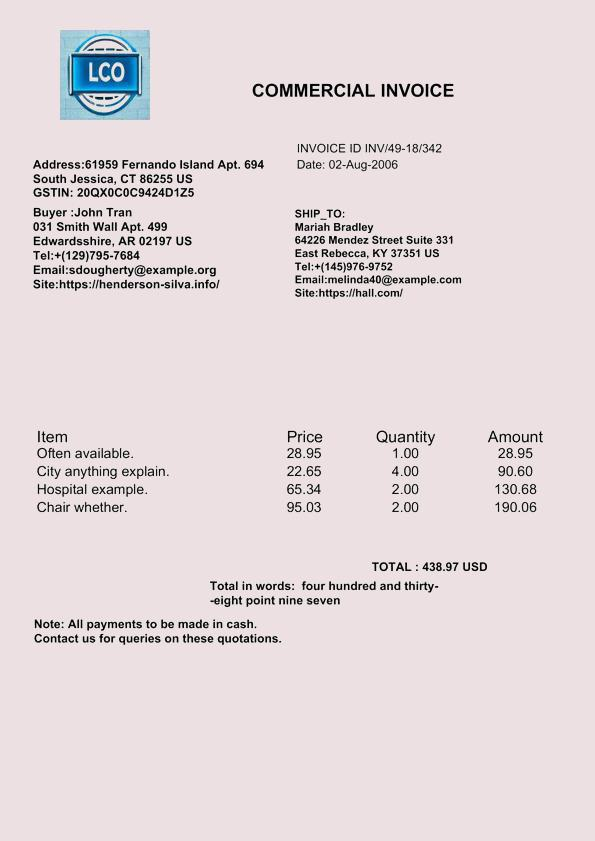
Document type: Invoice